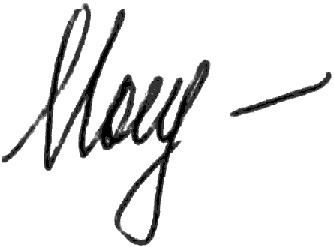
Signature of: mariya ionova